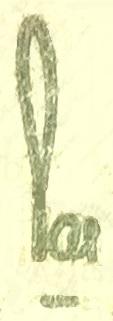
Signature of: pedro pou